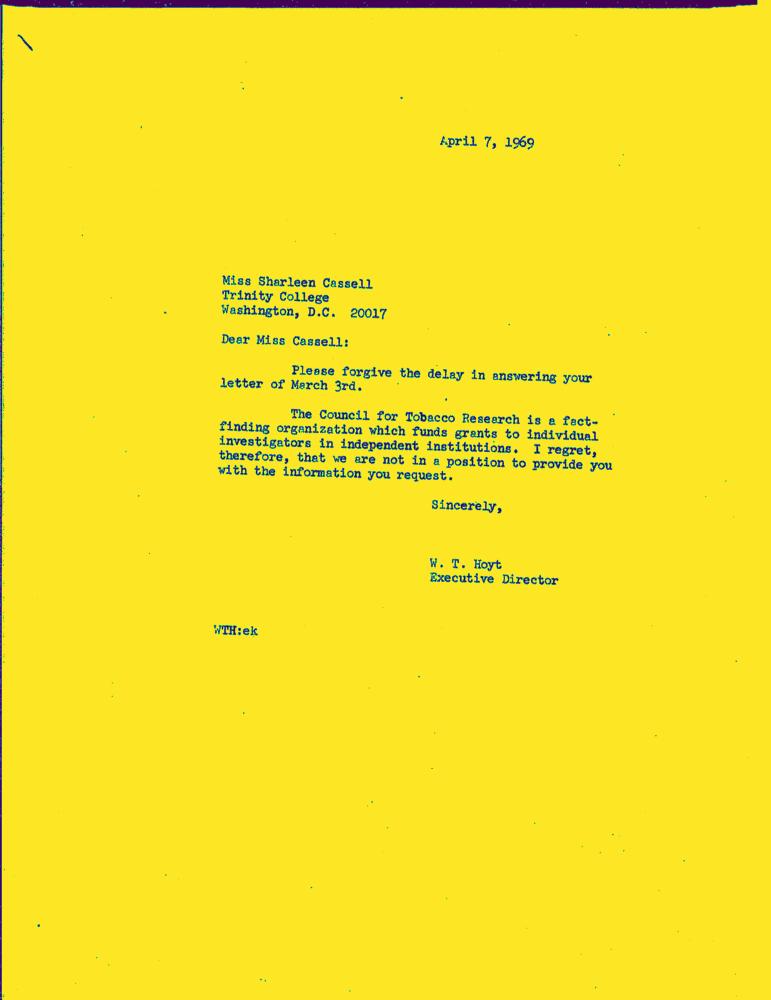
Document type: Letter-Doc